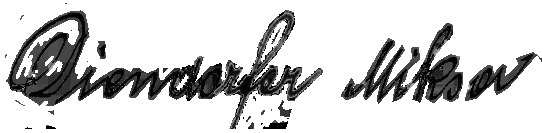
Signature of: q131624282